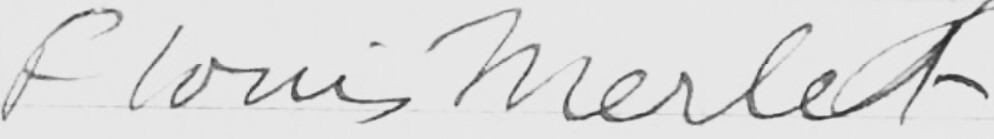
Signature of: jean françois louis merlet